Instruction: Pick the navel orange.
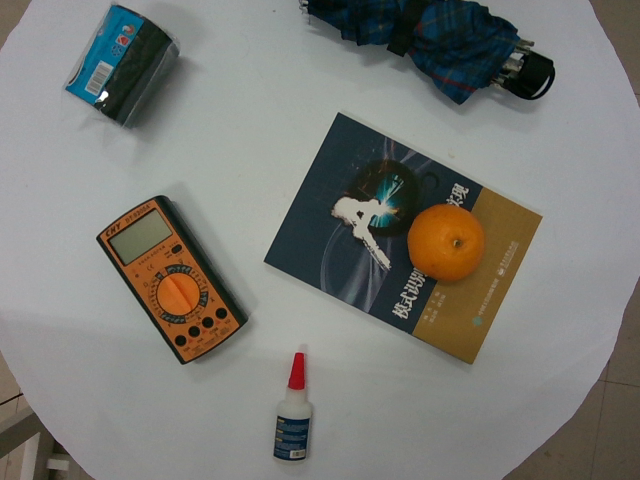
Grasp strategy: vertical